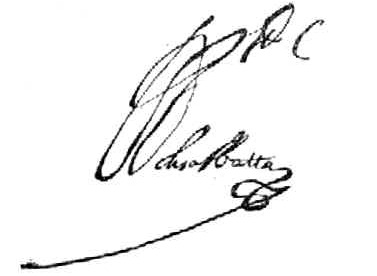
Signature of: garcía sarmiento de sotomayor 2nd count of salvatierra